Question: What is the potential diagnosis?
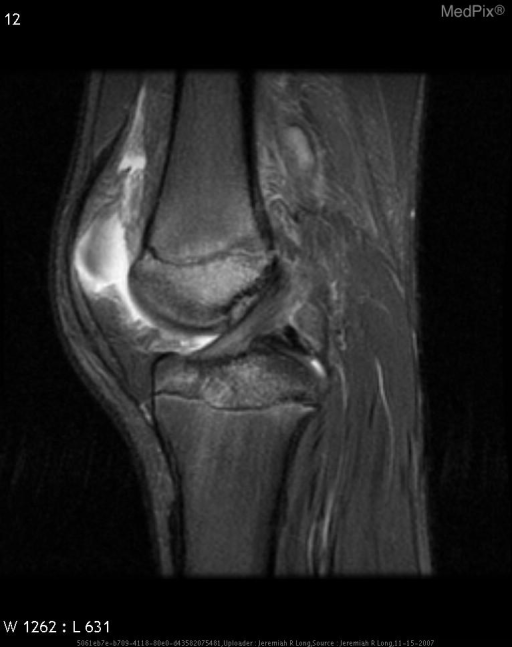
Answer: The possible diagnosis includes Salter Harris type III fracture.